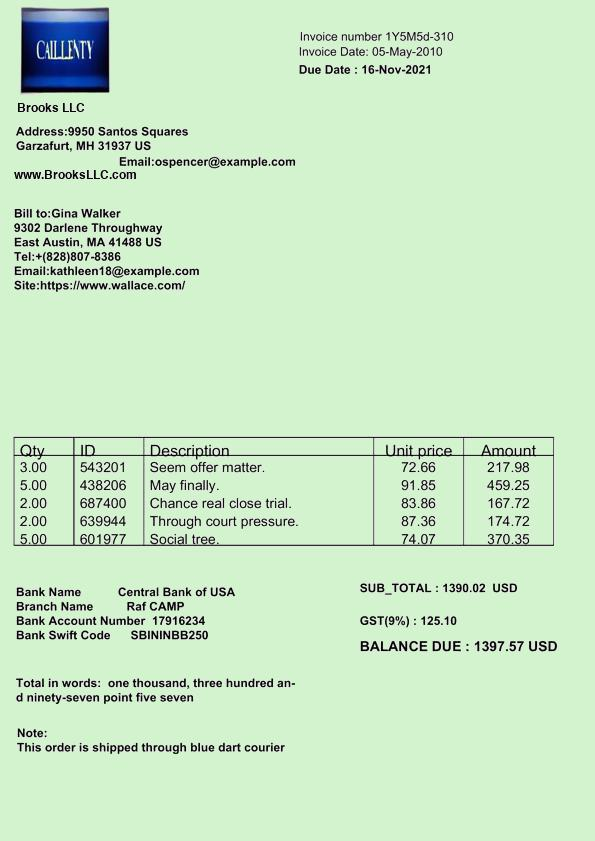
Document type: Invoice